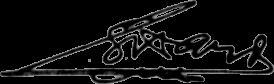
Signature of: joseph ward